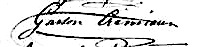
Signature of: gaston crémieux